Question: What is the potential diagnosis?
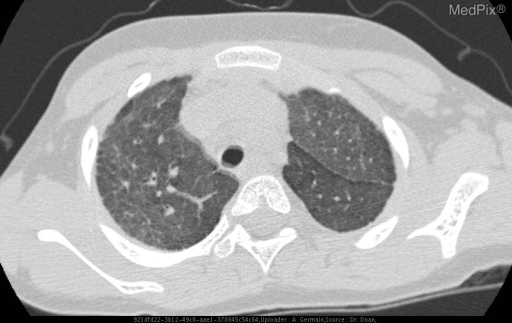
Answer: The possible diagnosis includes DDX for diffuse alveolar hemorrhage:

immune related- anti-basement membrane antibody disease (Goodpasture's syndrome), vasculitis and collagen vascular disease (systemic lupus erythematosus, Wegener's granulomatosis, systemic necrotizing vasculitis, and others), and pulmonary capillaritis associated with idiopathic rapidly progressive glomerulonephritis.

Nonimmune-coagulopathy, necrotizing pulmonary infection, drugs (penicillamine), toxins (trimellitic anhydride), Heiner’s Syndrome, and idiopathic pulmonary hemosiderosis.